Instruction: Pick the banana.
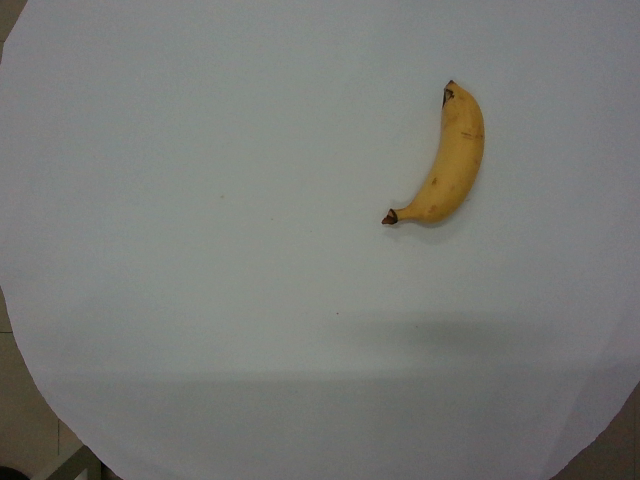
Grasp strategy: vertical